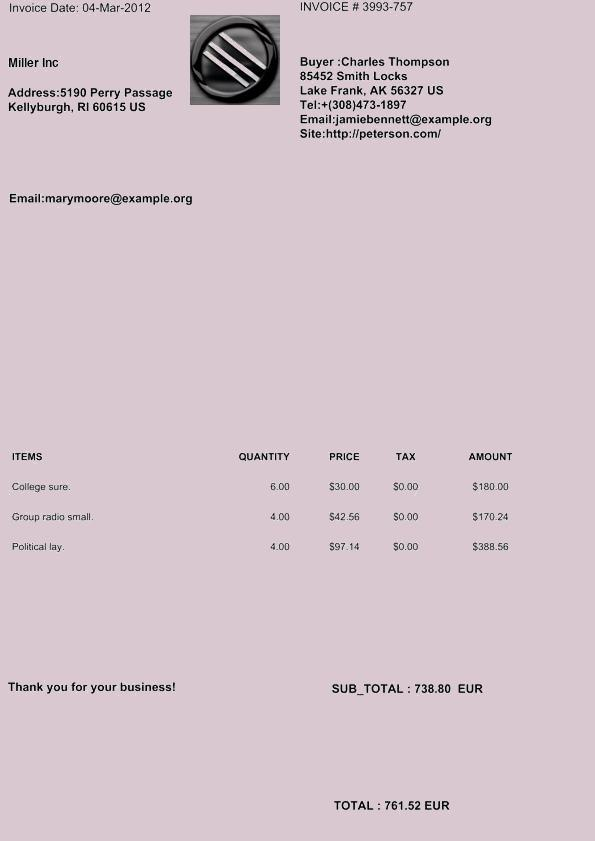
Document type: Invoice